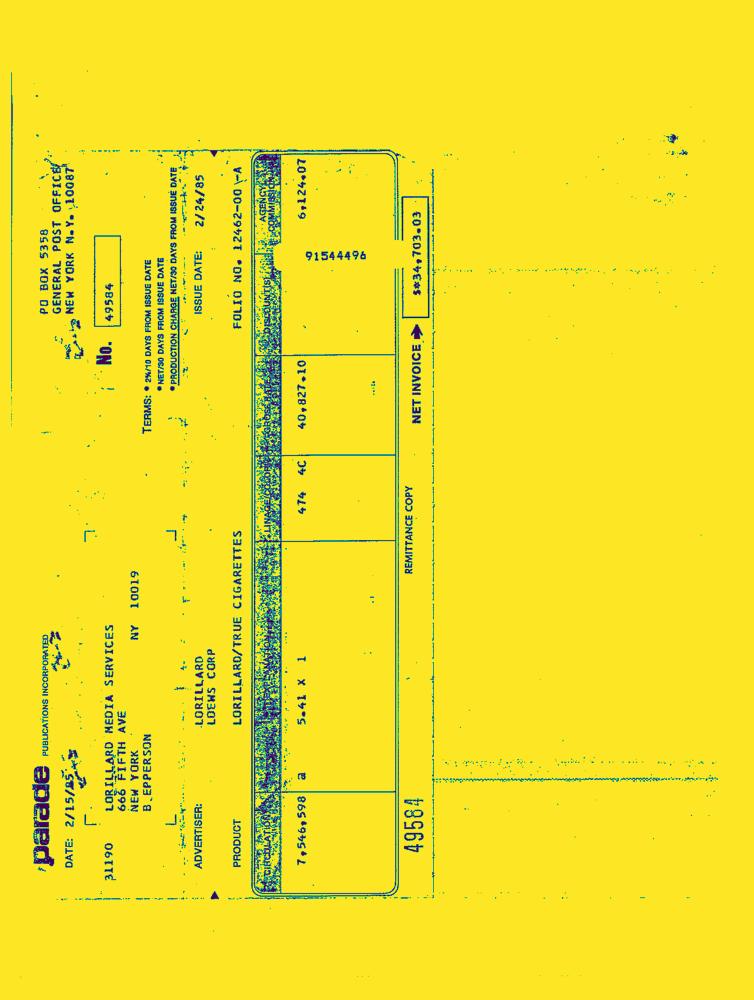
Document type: Invoice-Doc